Extract the amount written in words, the amount in digits, the name of the payee, the date on the cheque, and the bank's name from the image.
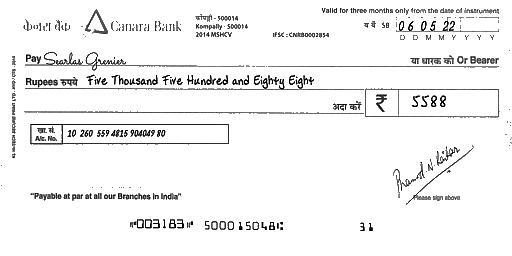
amt_in_words: Five Thousand Five Hundred and Eighty Eight
amt_in_figures: 5588
payee_name: Searlas Grenier
bank_name: Canara Bank
cheque_date: 06/05/22